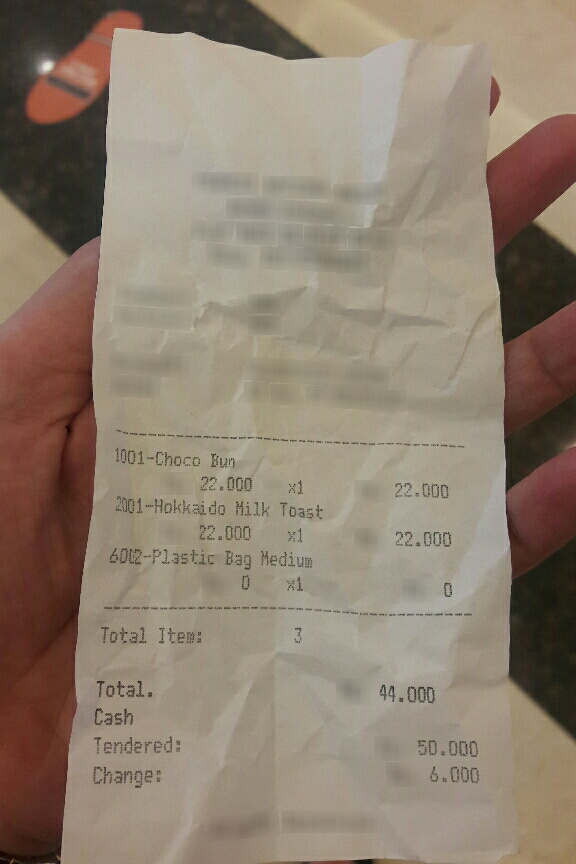
Receipt information:
total: 44.000
line_items: item_name: choco Bun
item_value: 22.000
item_quantity: 1
item_name: Hokkaido Milk Toast
item_value: 22.000
item_quantity: 1